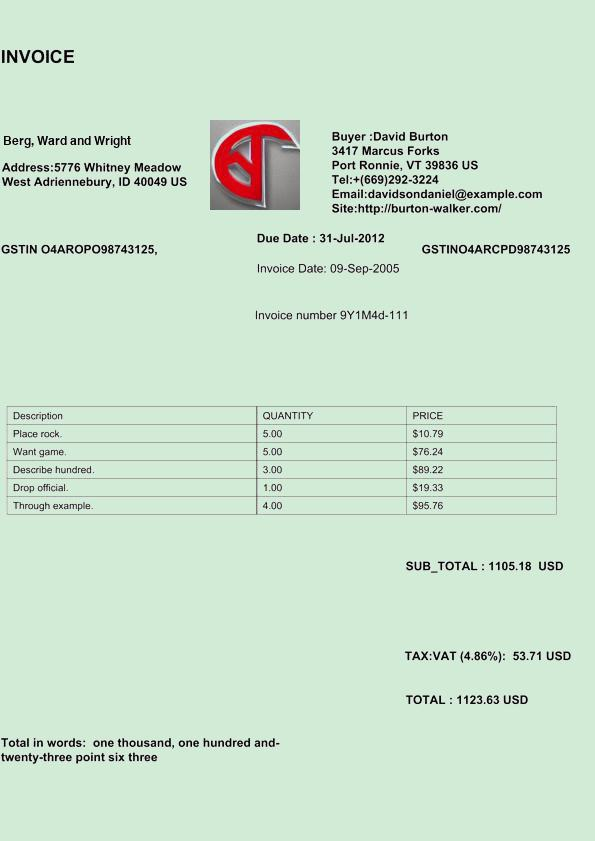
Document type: Invoice